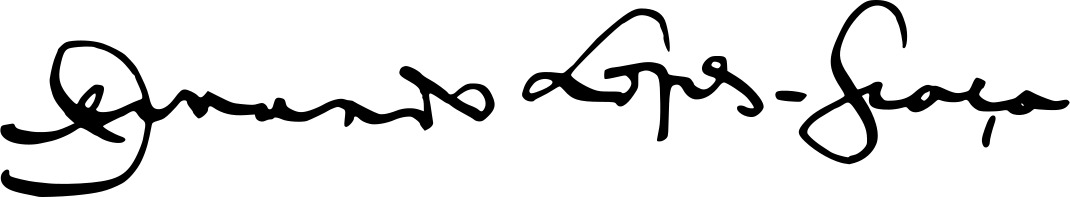
Signature of: fernando lopes graça